Question: In what way does the history help explain the case?
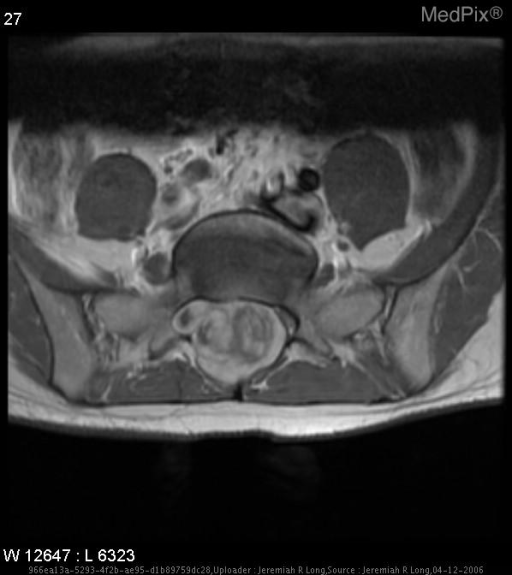
Answer: The patient's history of 19 year-old male with a six-month history of back pain and right leg weakness is key in understanding the case.